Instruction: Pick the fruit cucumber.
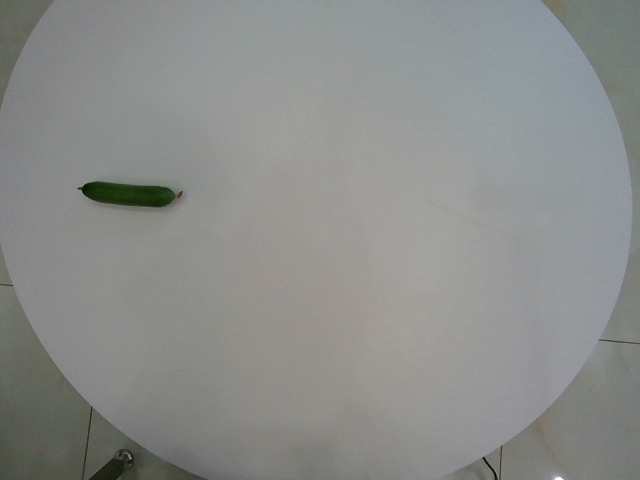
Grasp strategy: vertical